Question: Explain the disease:
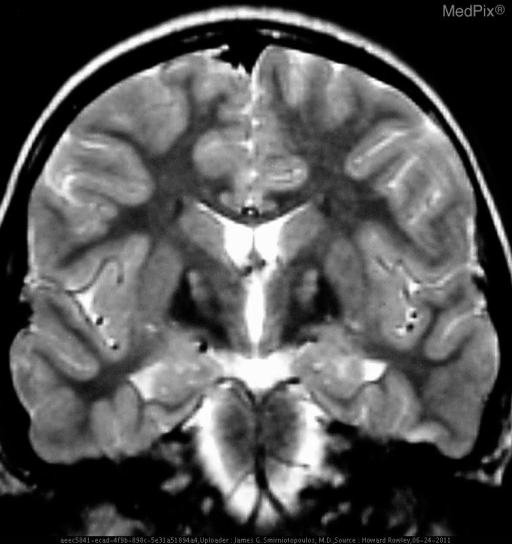
Answer: The disease is discussed as: Neurodegeneration with Brain Iron Accumulation (NBIA) is a group of genetic disorders characterized by abnormal iron metabolism and deposition in the central nervous system.  Progressive iron deposition is toxic to neurons.  There are at least four known subtypes that may be distinguished genetically, biochemically, and also by MR imaging. PMID: 21286947 PMID: 21480873 PMID: 21496576 PMID: 18981035 PMID: 18443312 PMID: 17569231 PMID: 16416393
•  Hallervordin-Spatz (PKAN or MBIA-1, MIM 234200) familial or sporadic, is a mutation in panthothenate kinase 2 (PANK2) usually causing a childhood presentation with progressive extrapyramidal dysfunction and dementia.

•  Infantile neuroaxonal dystrophy (INAD, MIM 256600) is autosomal recessive, a mutation in PLA2G6.

•  Neuroferritinopathy (FLT, NBIA-2, MIM 606159) is caused by a mutation in the gene (FTL1) coding for the light chain of ferritin, is autosomal dominant with an adult presentation.

•  Aceruloplasminemia (MIM 604290) is an autosomal recessive deficiency of ceruloplasmin, causing Fe deposition in the brain (movement disorder) and reticuloendothelial system (diabetes).

On T2* imaging (e.g. GRE or gradient sequences) these disorders may all cause hypointensity in the globus pallidus from abnormal iron accumulation.  However, they may often be distinguished by their patterns of associated lesions:

•  Hypointense globus pallidus (GP)
» IAND does not have other lesions

» PKAN (PANK2) causes the "eye of the tiger" - a T2* dark globus pallidus (Fe) surrounding a T2 bright center in the medial globus pallidus PMID: 16775270

» Neuroferritinopathy may also cause "eye of the tiger", but usually also causes T2* shortening of the dentate, substantia nigra, and 1 or more of the following: putamen, caudate, thalamus.  Dengeration may lead to confluent increased signal (cavitation) in the GO and putamen

» Acerulplasminemia adds T2* shortening of the dentate, substantia nigra, and all three of putament, caudate, and thalmus W/O cavitation